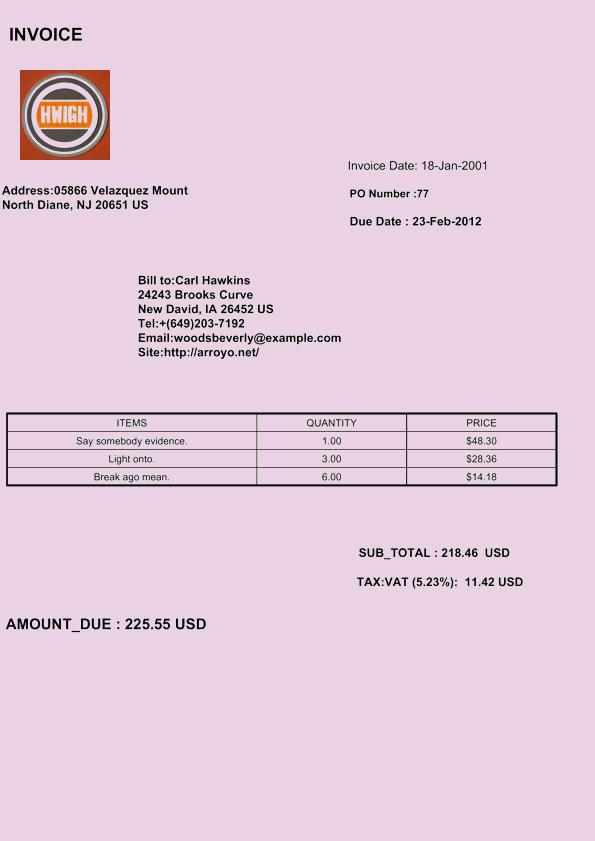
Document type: Invoice